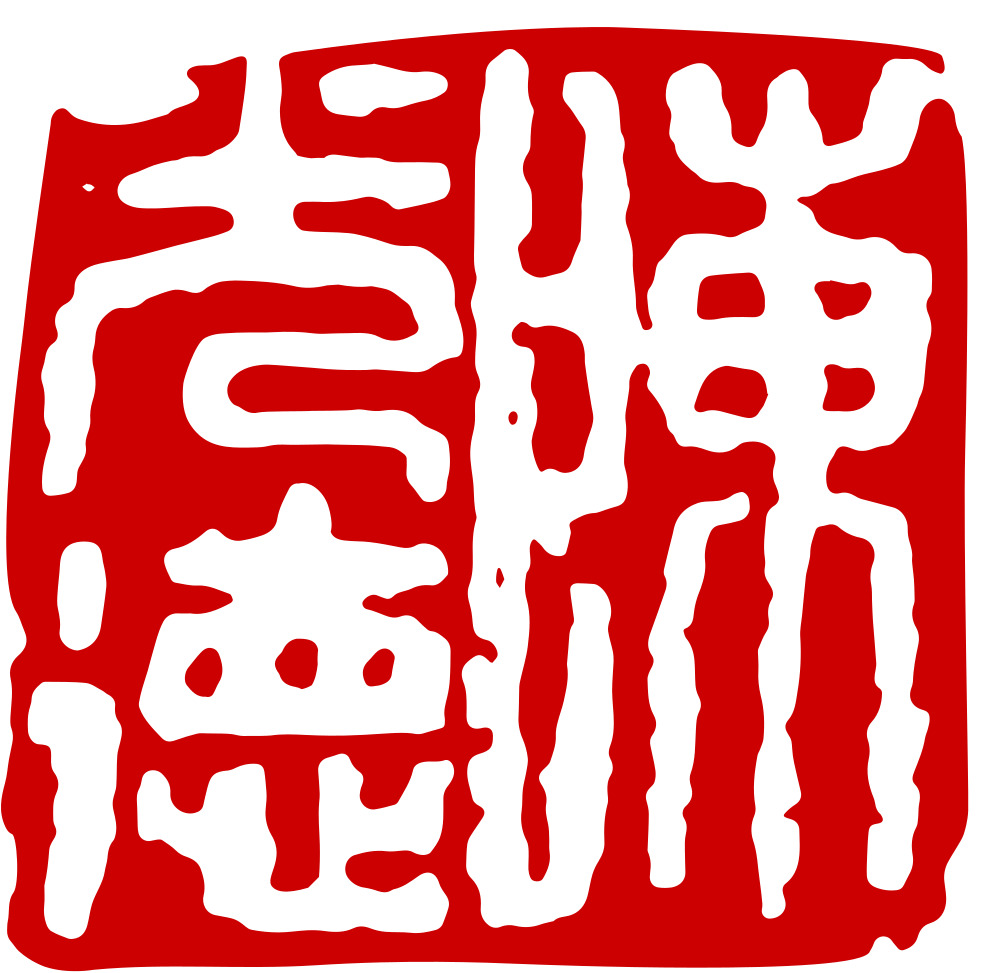
Signature of: trần quang đức